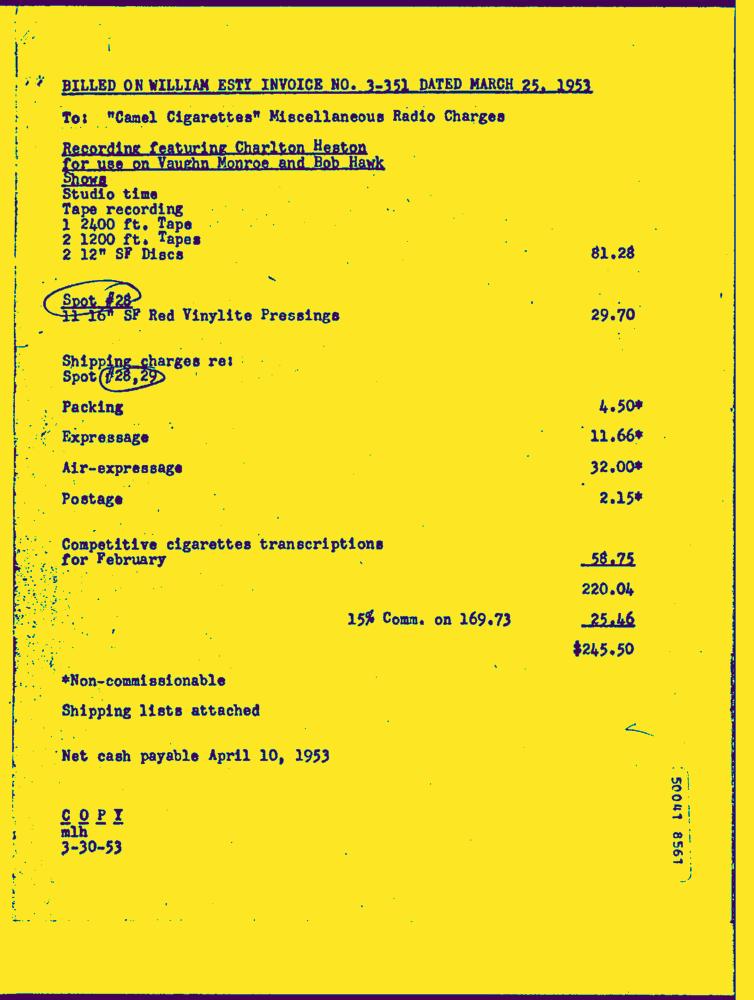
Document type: Invoice-Doc